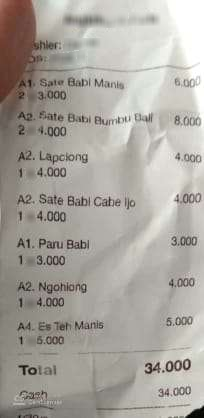
Number of items: 7
Total: 34.000
OCR text regions:
text: A1.
text: Sate
text: Babi
text: Manis
text: 2
text: 3.000
text: 6.000
text: A2.
text: Sate
text: Babi
text: Bumbu
text: Bali
text: 2
text: 4.000
text: 8.000
text: A2.
text: Lapolong
text: 1
text: 4.000
text: 4.000
text: A2.
text: Sate
text: Babi
text: Cabe
text: Ijo
text: 1
text: 4.000
text: 4.000
text: A1.
text: Paru
text: Babi
text: 1
text: 3.000
text: 3.000
text: A2.
text: Ngohiong
text: 1
text: 4.000
text: 4.000
text: A4.
text: Es
text: Teh
text: Manis
text: 1
text: 5.000
text: 5.000
text: Total
text: 34.000
text: Cash
text: 34.000